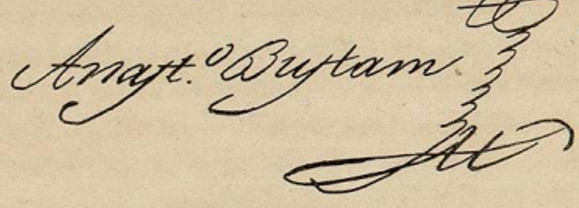
Signature of: anastasio bustamante